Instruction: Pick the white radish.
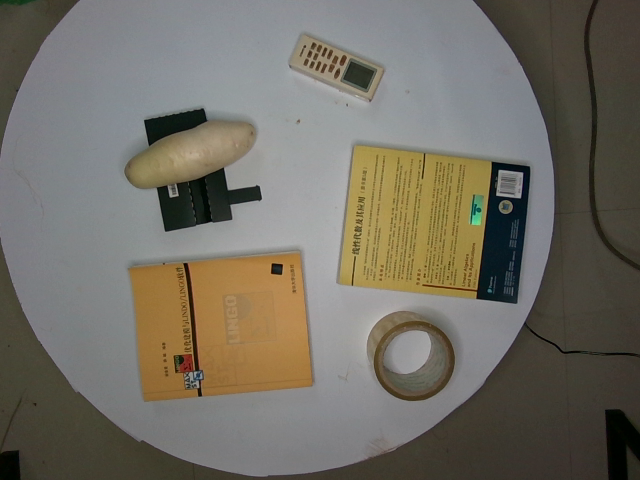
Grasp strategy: vertical